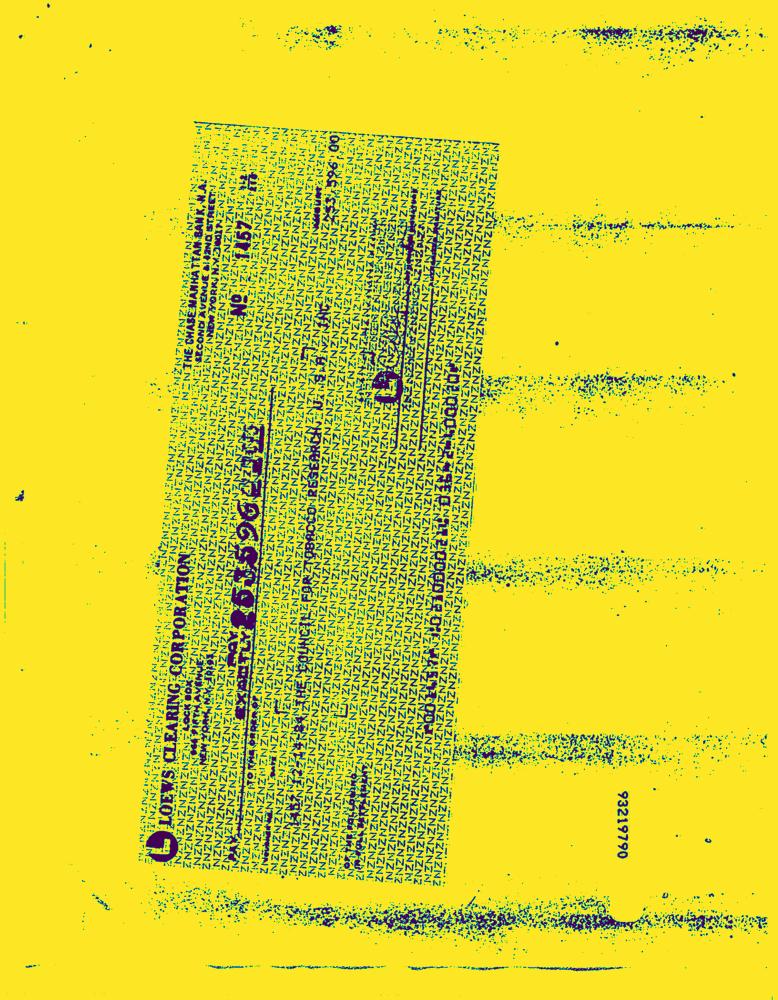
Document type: Invoice-Doc